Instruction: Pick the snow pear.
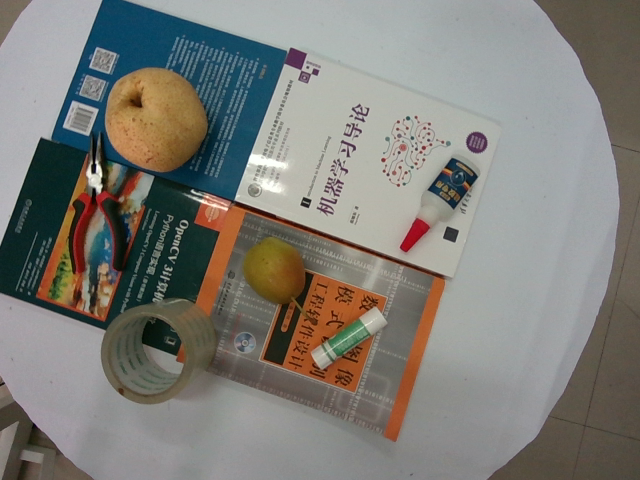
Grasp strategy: vertical